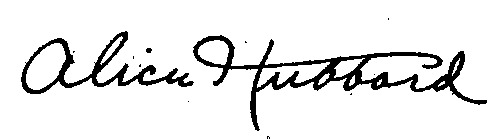
Signature of: alice moore hubbard